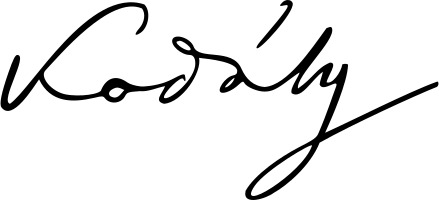
Signature of: zoltán kodály